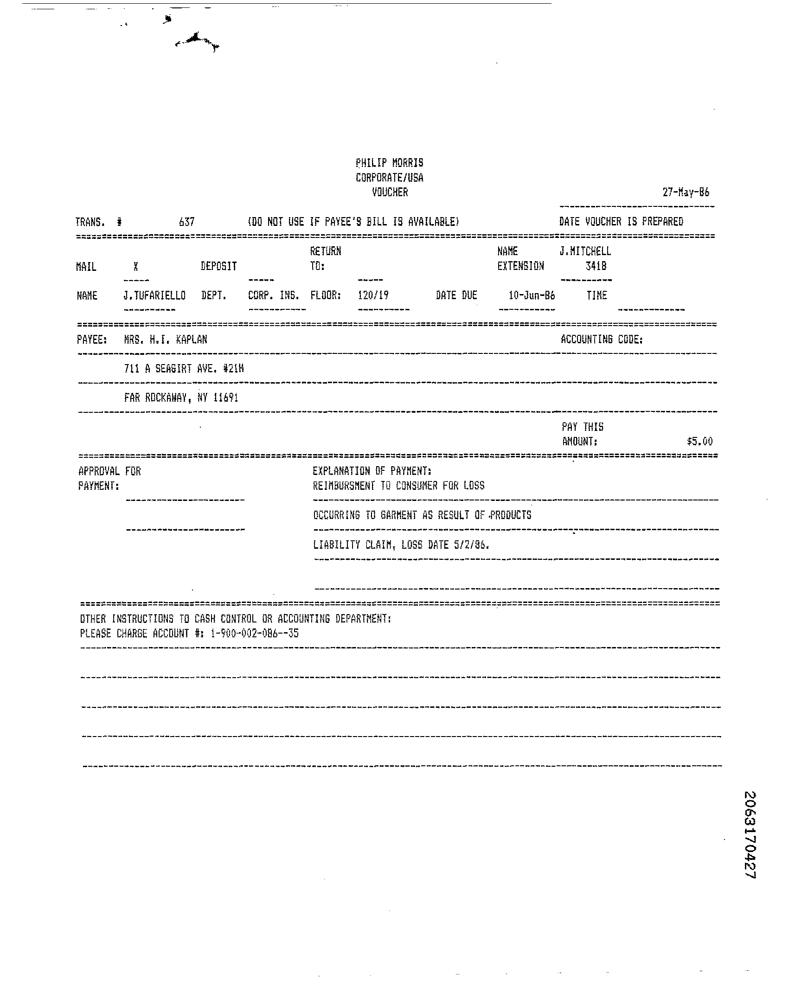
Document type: Invoice